Question: What is the potential diagnosis?
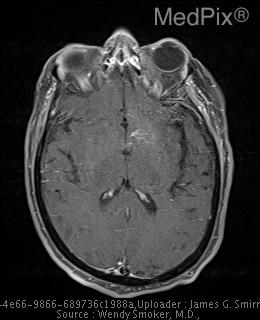
Answer: The possible diagnosis includes 1.	IPH (intra-parenchymal hemorrhage)
2.	Other vascular lesions such as AVM, AVF, or aneurysm.
3.	Hypercellular neoplasm, either primary or metastatic..